Question: In what way does the history help explain the case?
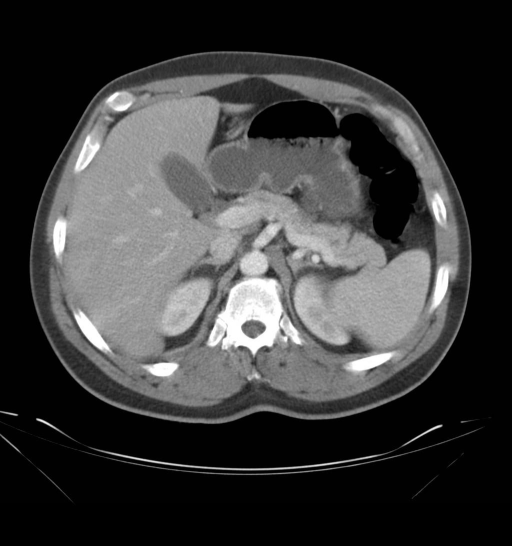
Answer: The patient's history of 52 y/o AA male recently deployed soldier who was medically evacuated due to chronic back pain that interfered with his duties as a truckdriver.  While being evaluated stateside, his pain worsened  and he had  a lumbar puncture which revealed signs consistent with a potential infection.  An MRI was then obtained for further evalutaion. is key in understanding the case.